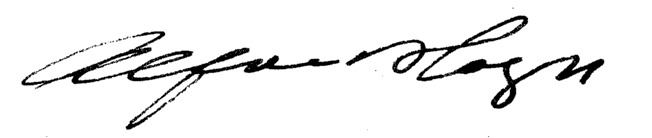
Signature of: alfred hagn